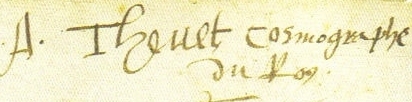
Signature of: andré thévet